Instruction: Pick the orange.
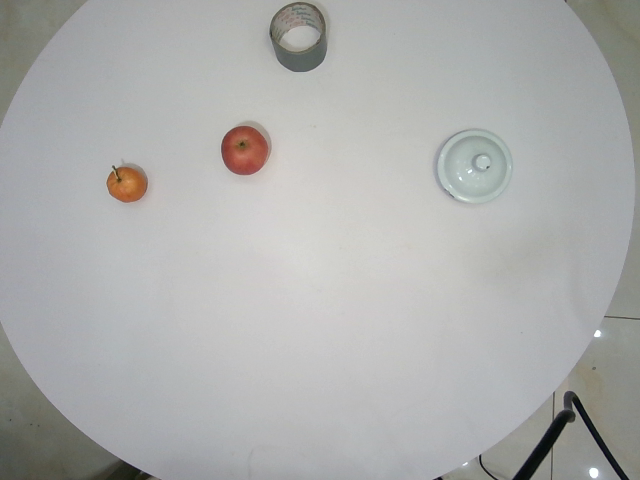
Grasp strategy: vertical